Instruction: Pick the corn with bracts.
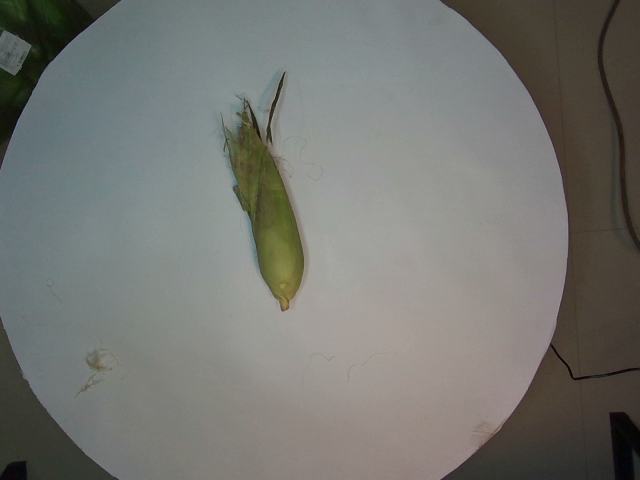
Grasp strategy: vertical